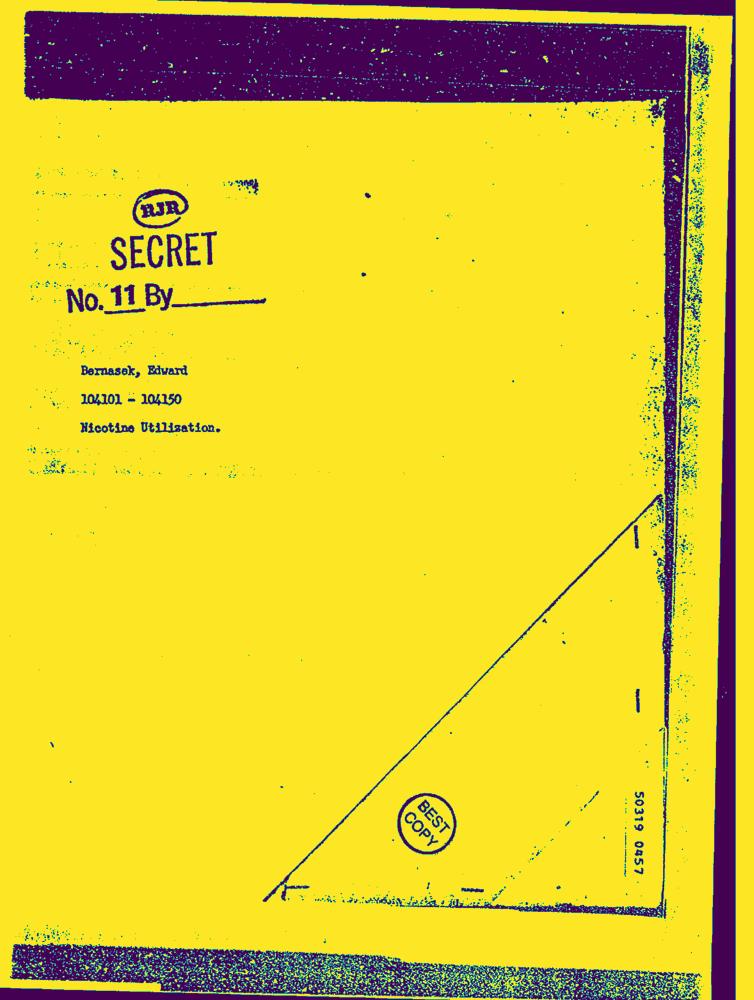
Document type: Hand-Written